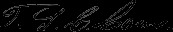
Signature of: thaddeus s c lowe